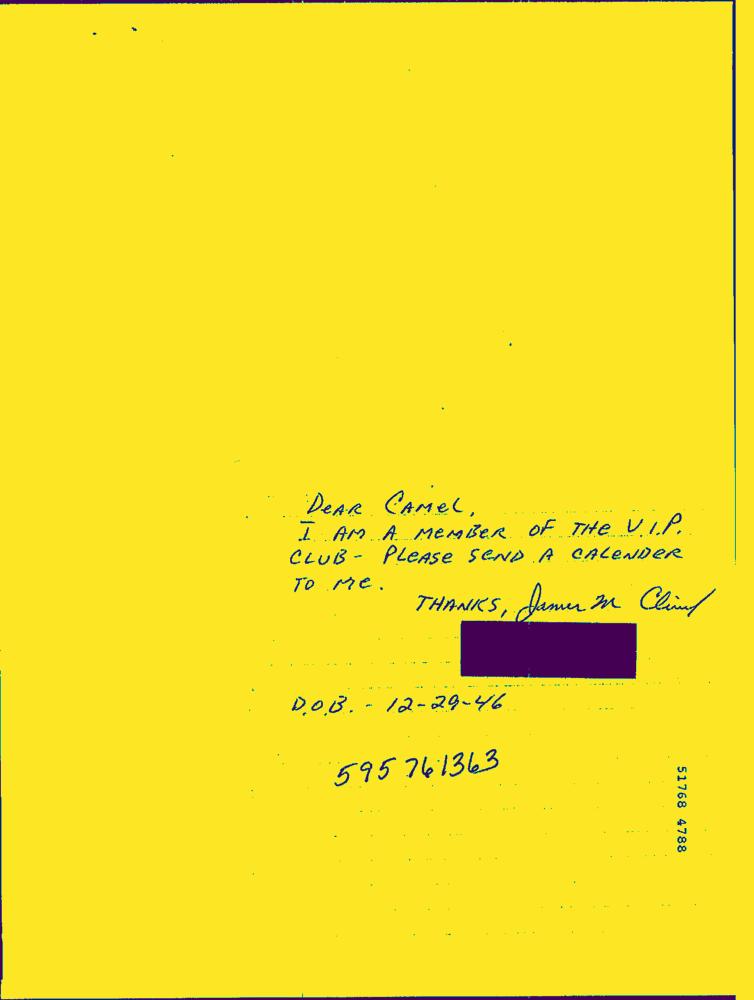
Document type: Hand-Written